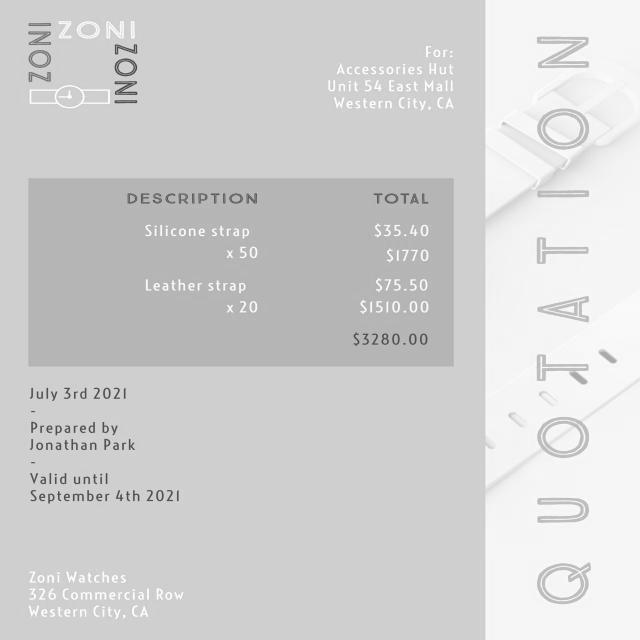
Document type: Invoice